Question: How is the history relevant to the case?
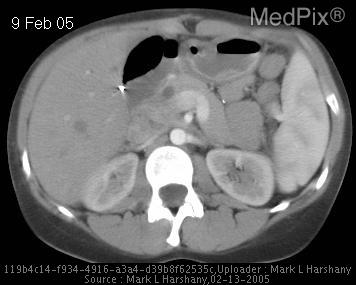
Answer: The patient's history of 27 y/o woman with sudden onset of periumbilical abdominal pain relieved only by "bending forward".  Previous surgery -  gastric bypass 2 years ago. is key in understanding the case.